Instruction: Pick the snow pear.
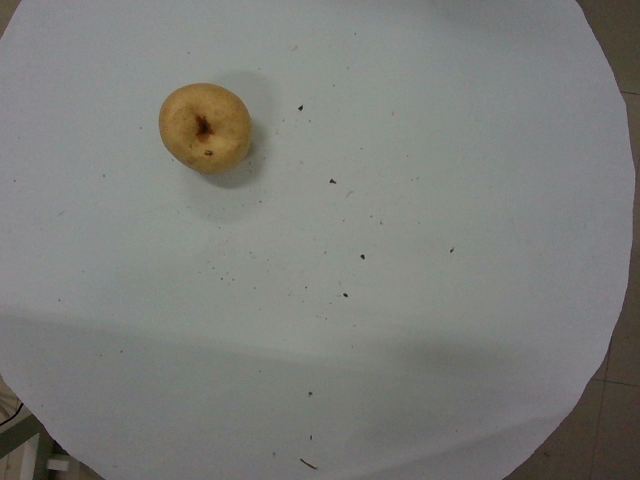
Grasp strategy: vertical